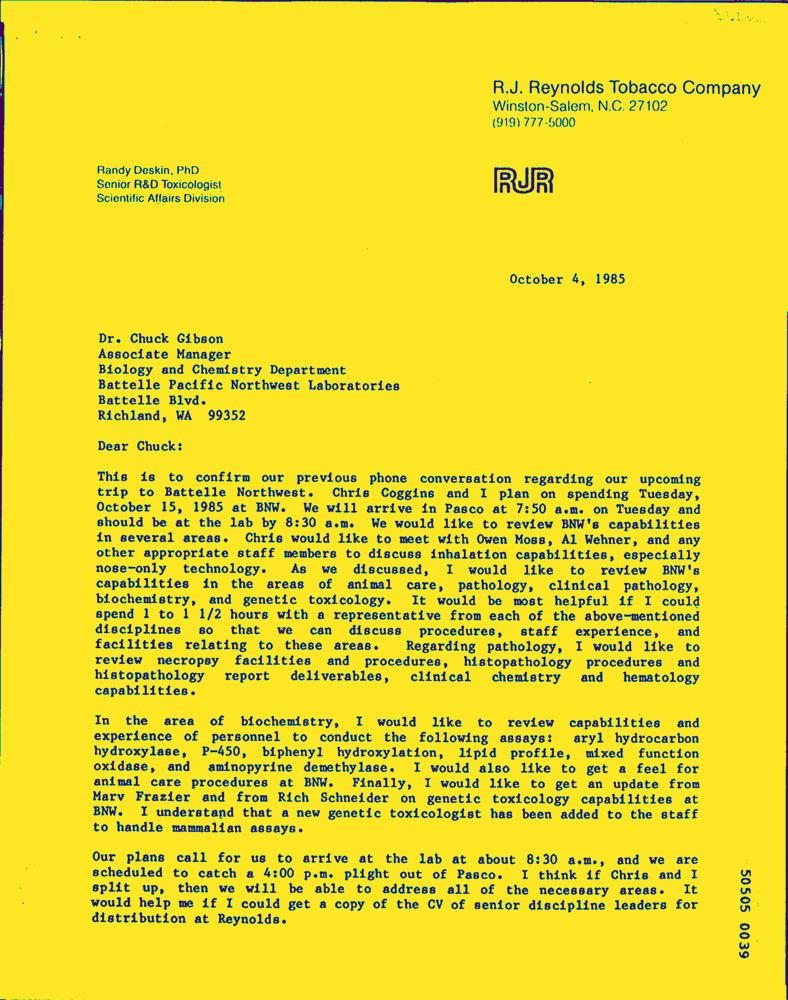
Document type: Letter-Doc